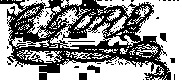
Signature of: christopher gore